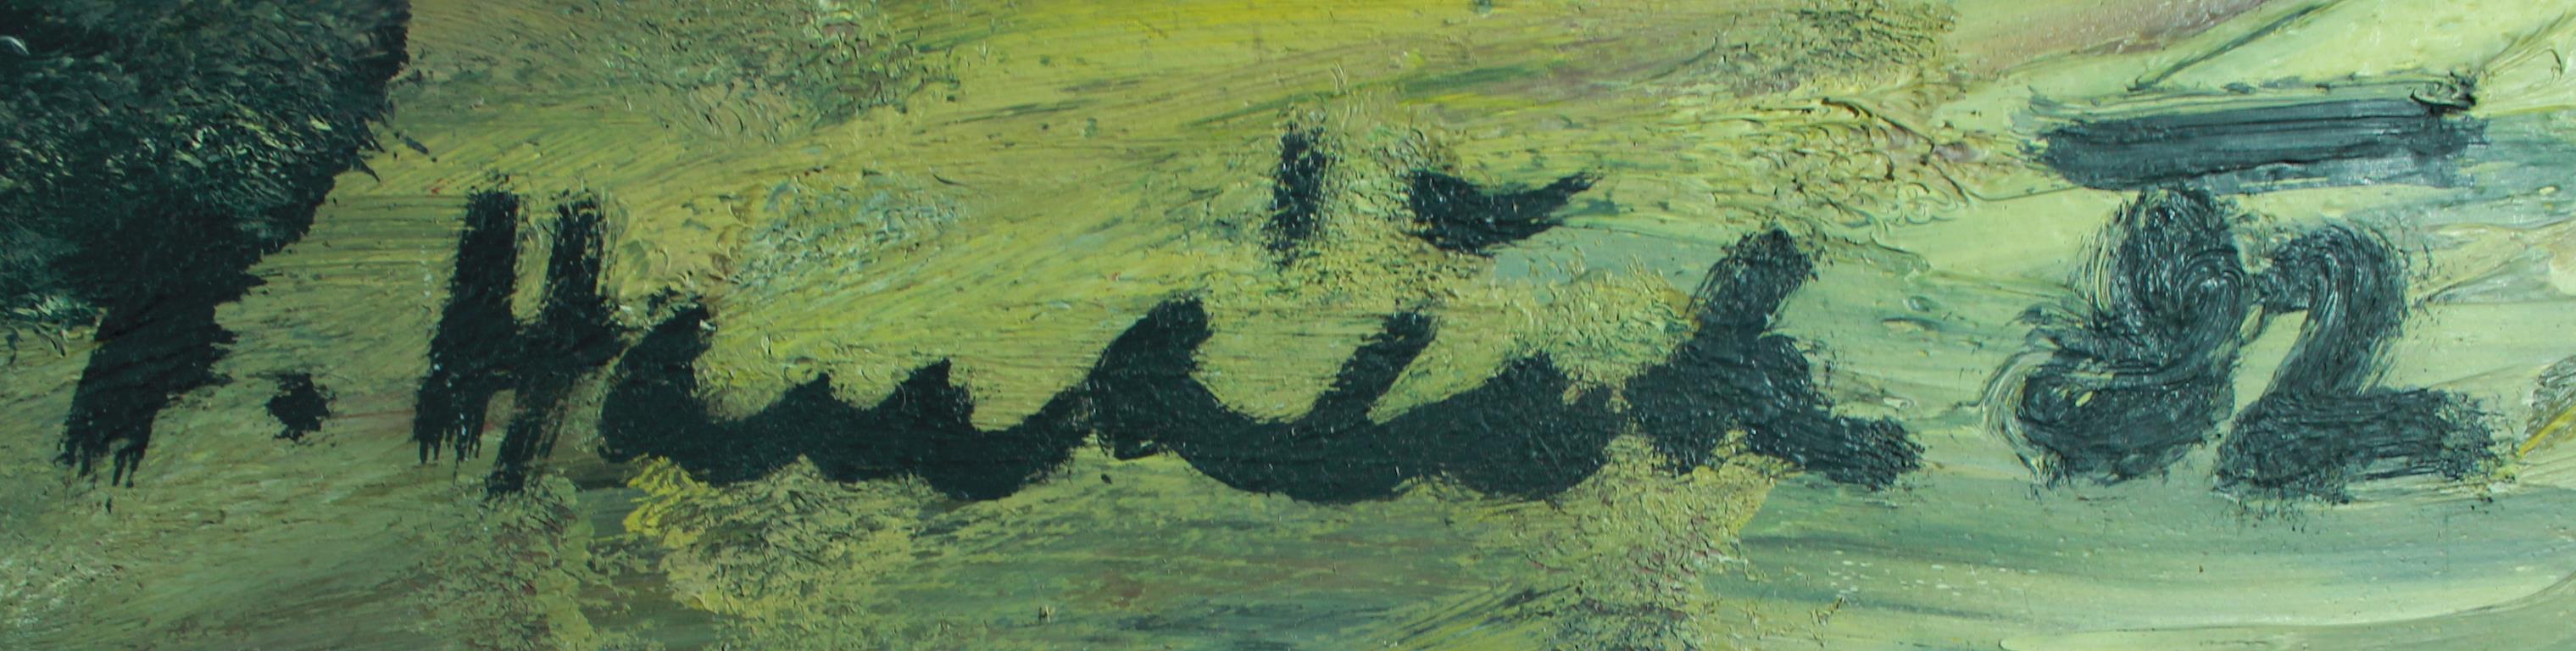
Signature of: františek hanáček